Please extract the written amount, numerical amount, recipient's name, date on the cheque, and the bank's name from the image.
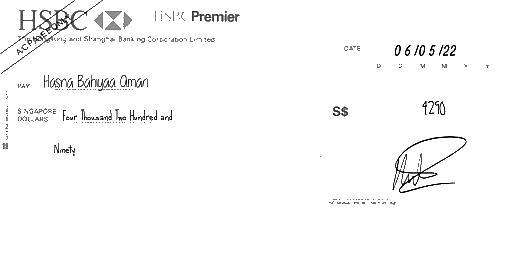
amt_in_words: Four Thousand Two Hundred and Ninety
amt_in_figures: 4290
payee_name: Hasna Bahiyaa Amari
bank_name: HSBC
cheque_date: 06/05/22